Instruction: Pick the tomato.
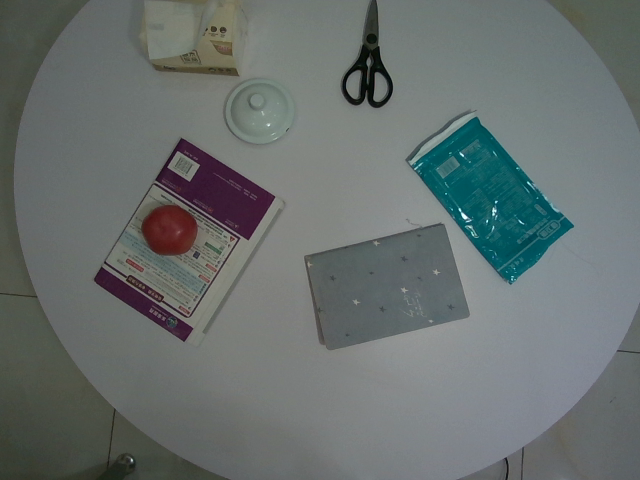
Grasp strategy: vertical